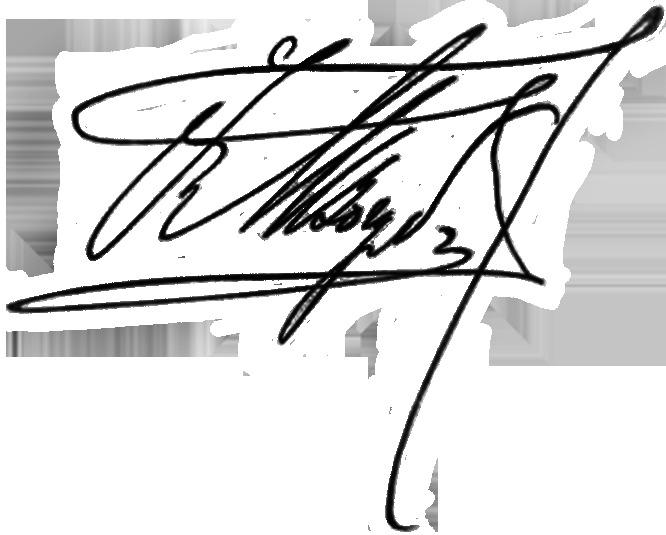
Signature of: fedir lyzohub